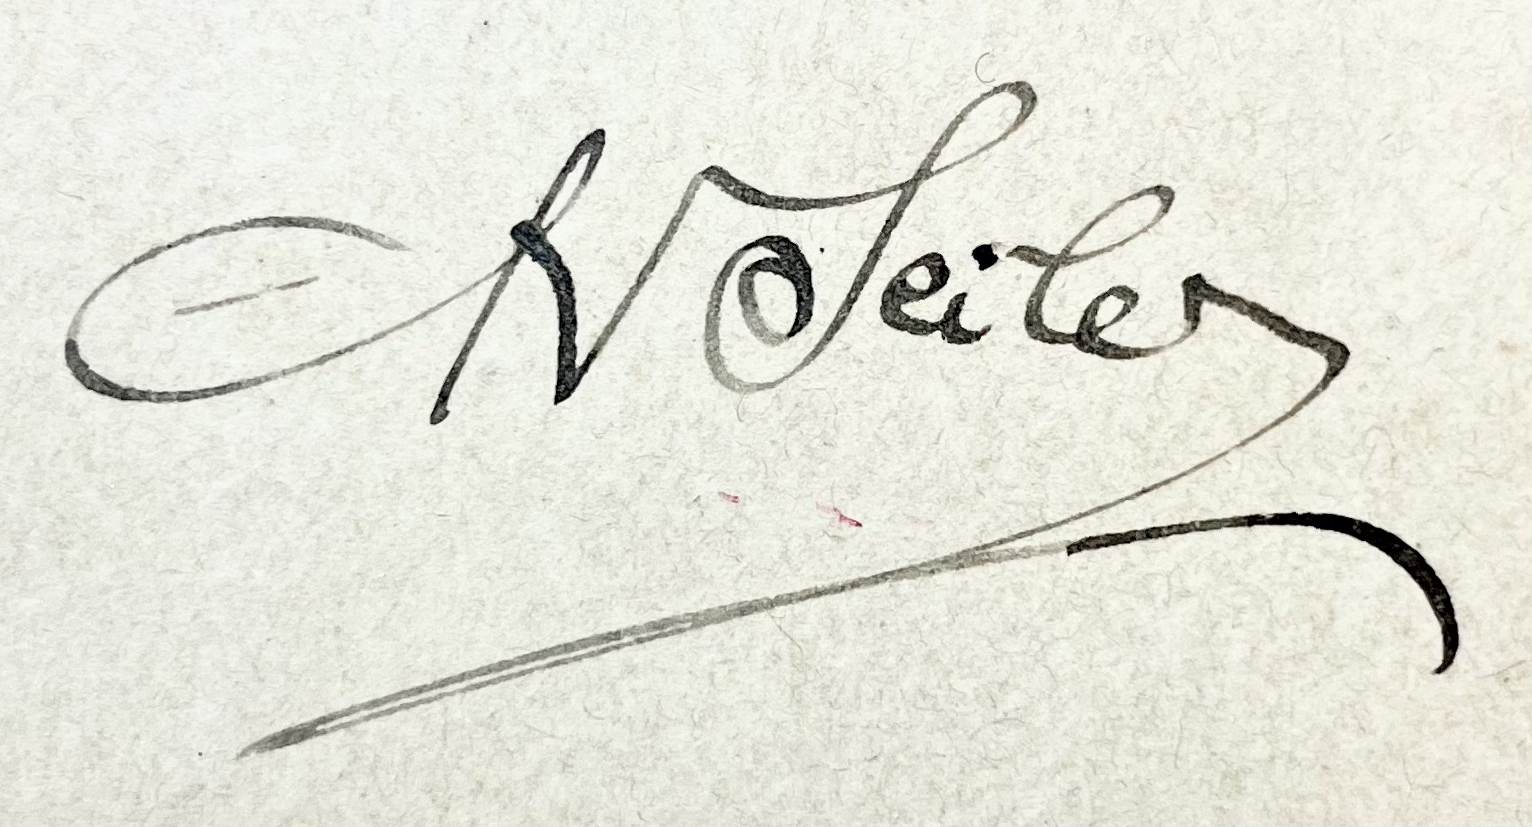
Signature of: gustav adolf seiler